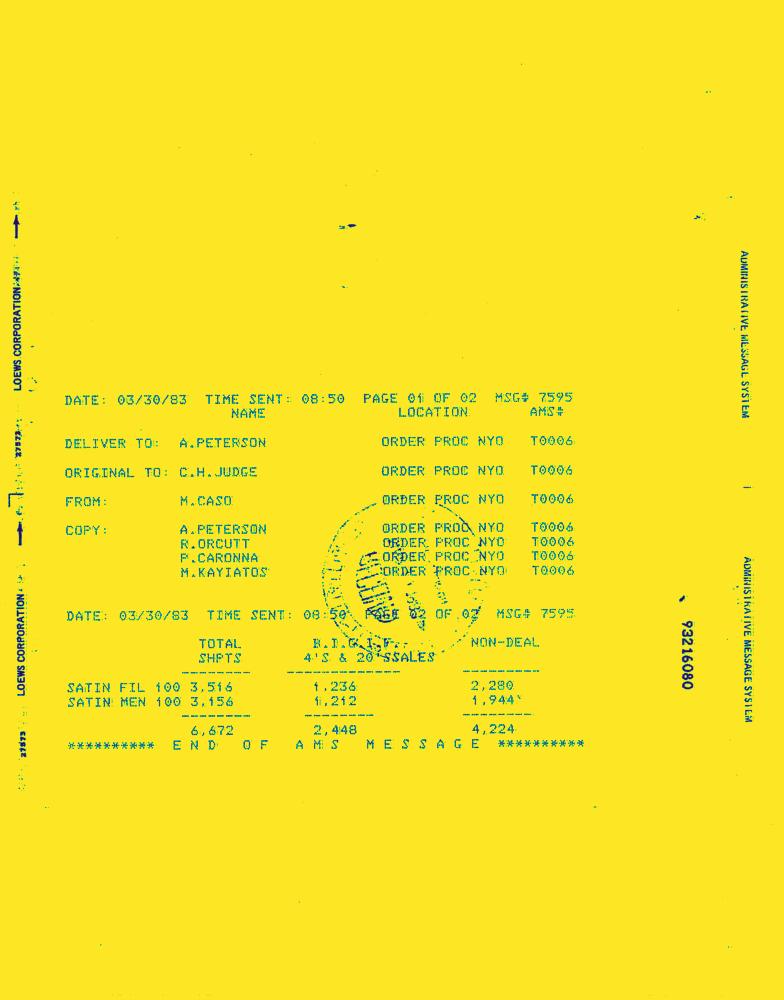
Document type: Invoice-Doc